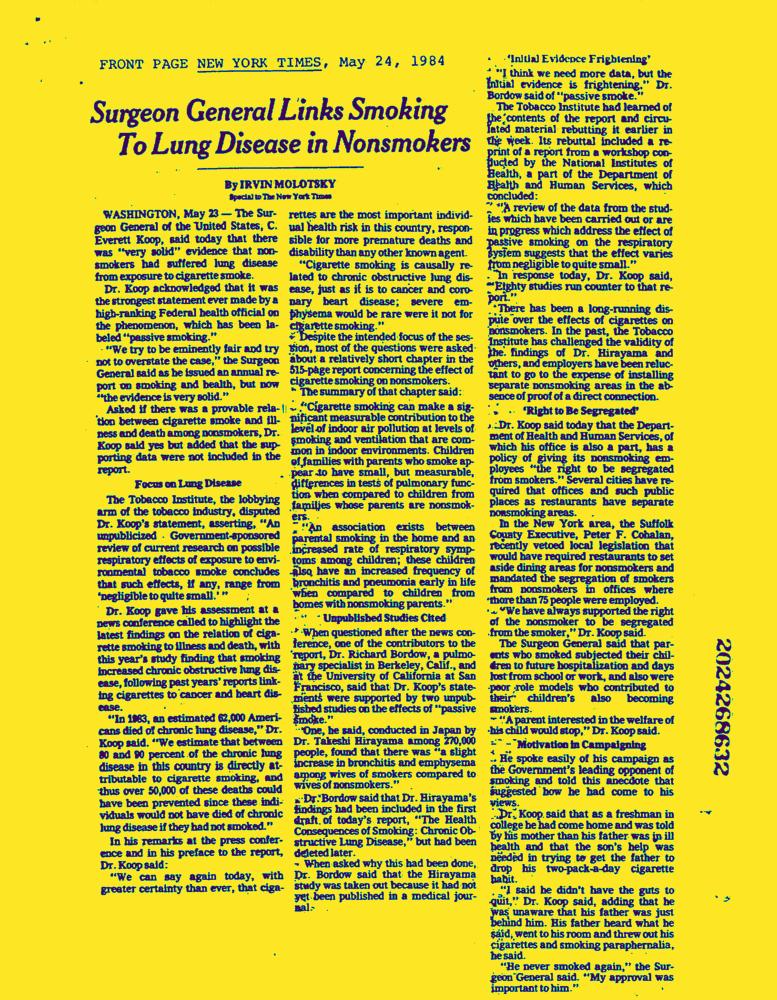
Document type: News-Article